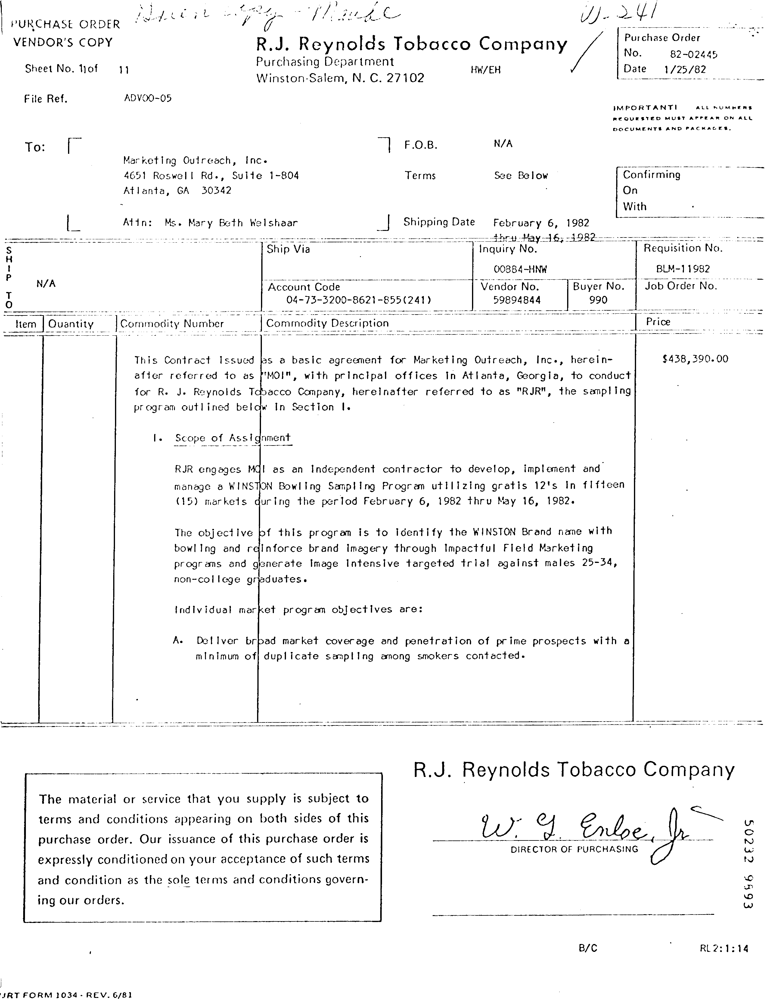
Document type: Invoice